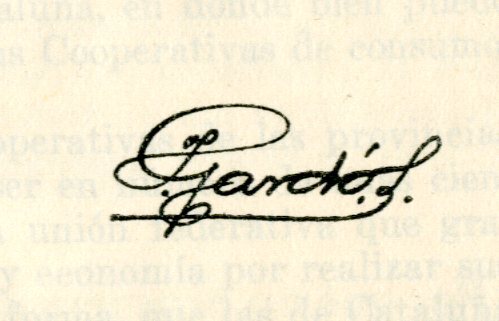
Signature of: eladi gardó i ferrer